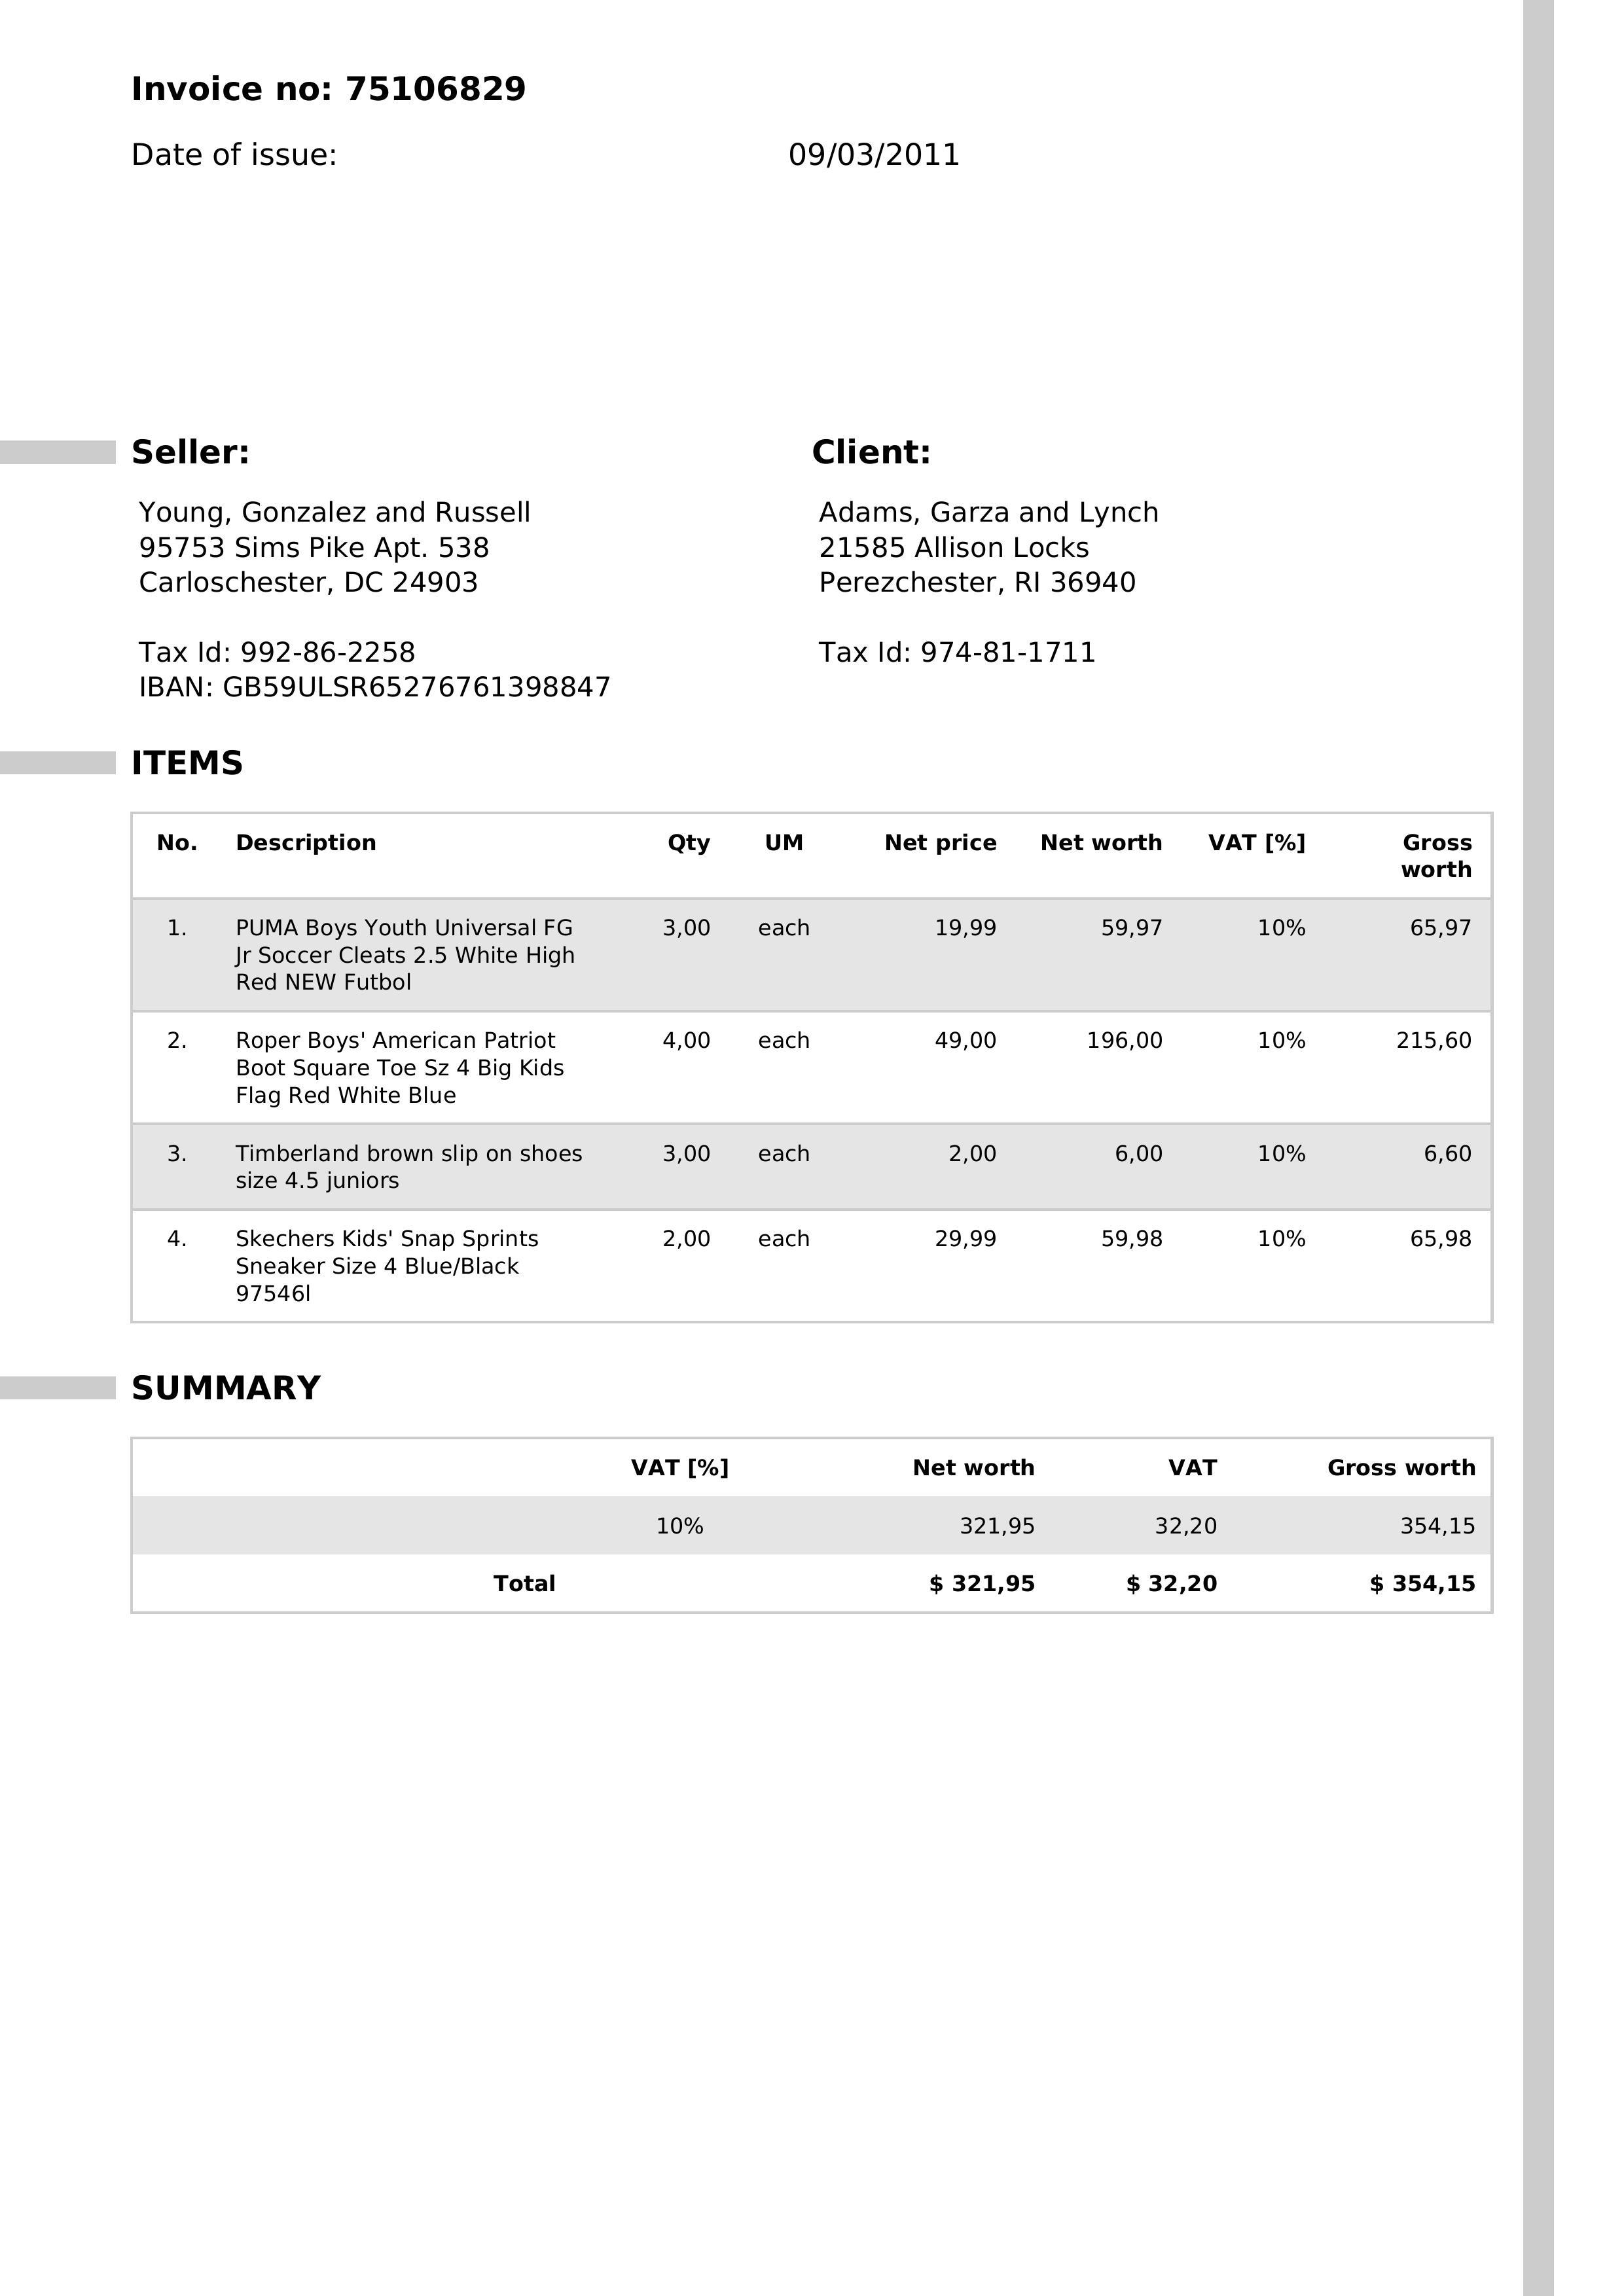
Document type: Invoice